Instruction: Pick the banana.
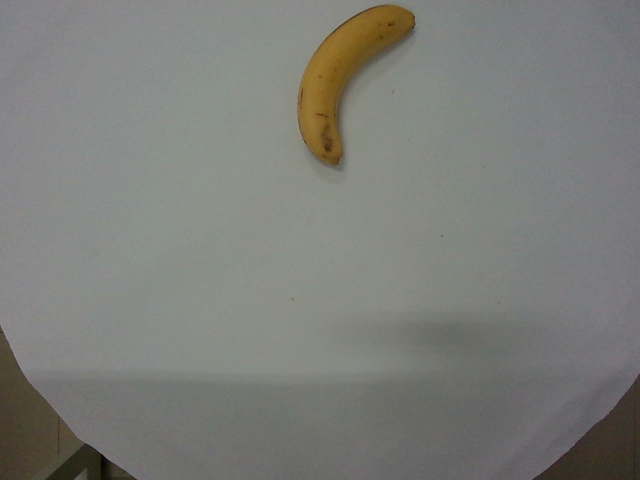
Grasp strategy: vertical